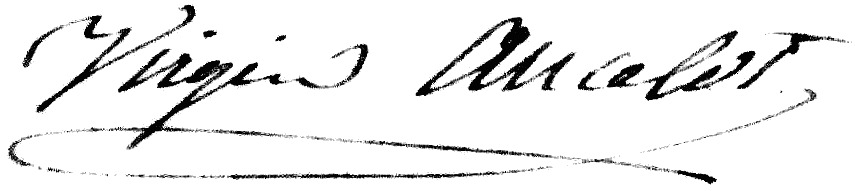
Signature of: virginie ancelot